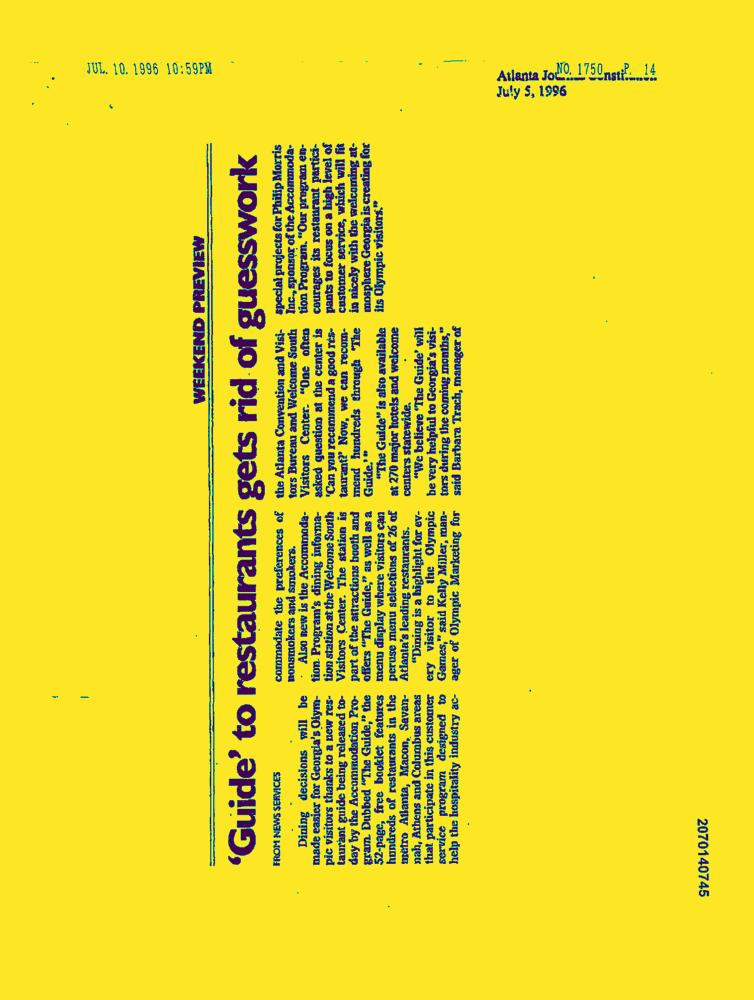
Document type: News-Article